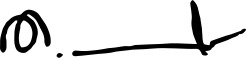
Signature of: wan muhammad noor matha